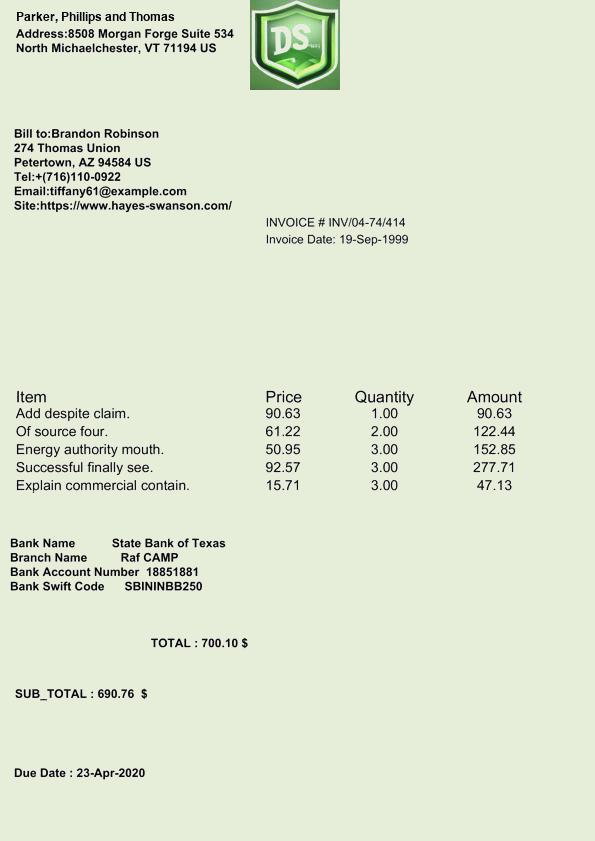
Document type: Invoice